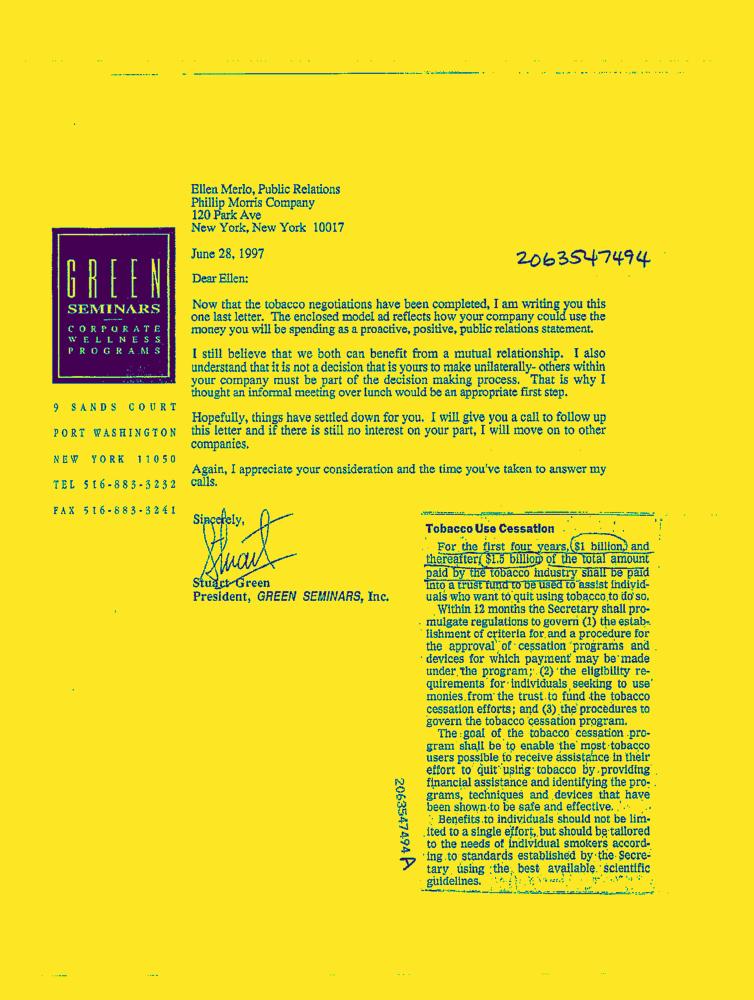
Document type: News-Article